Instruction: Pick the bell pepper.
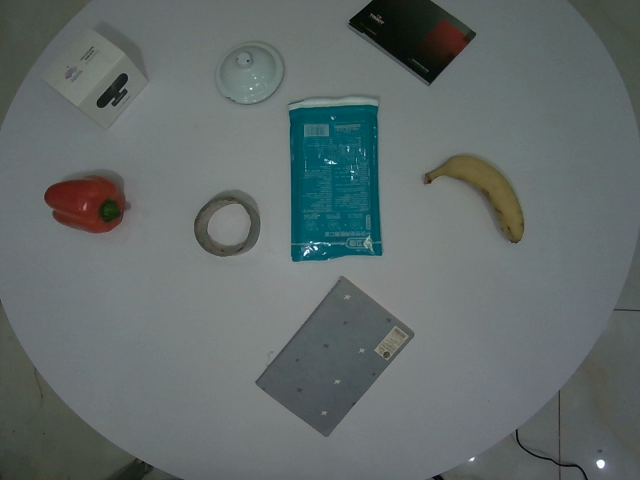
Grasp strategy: vertical